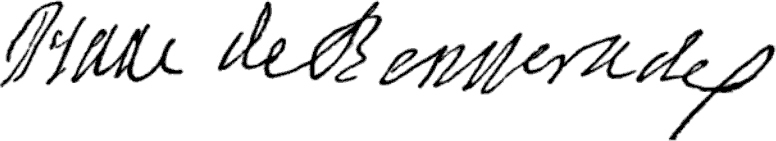
Signature of: isaac de benserade